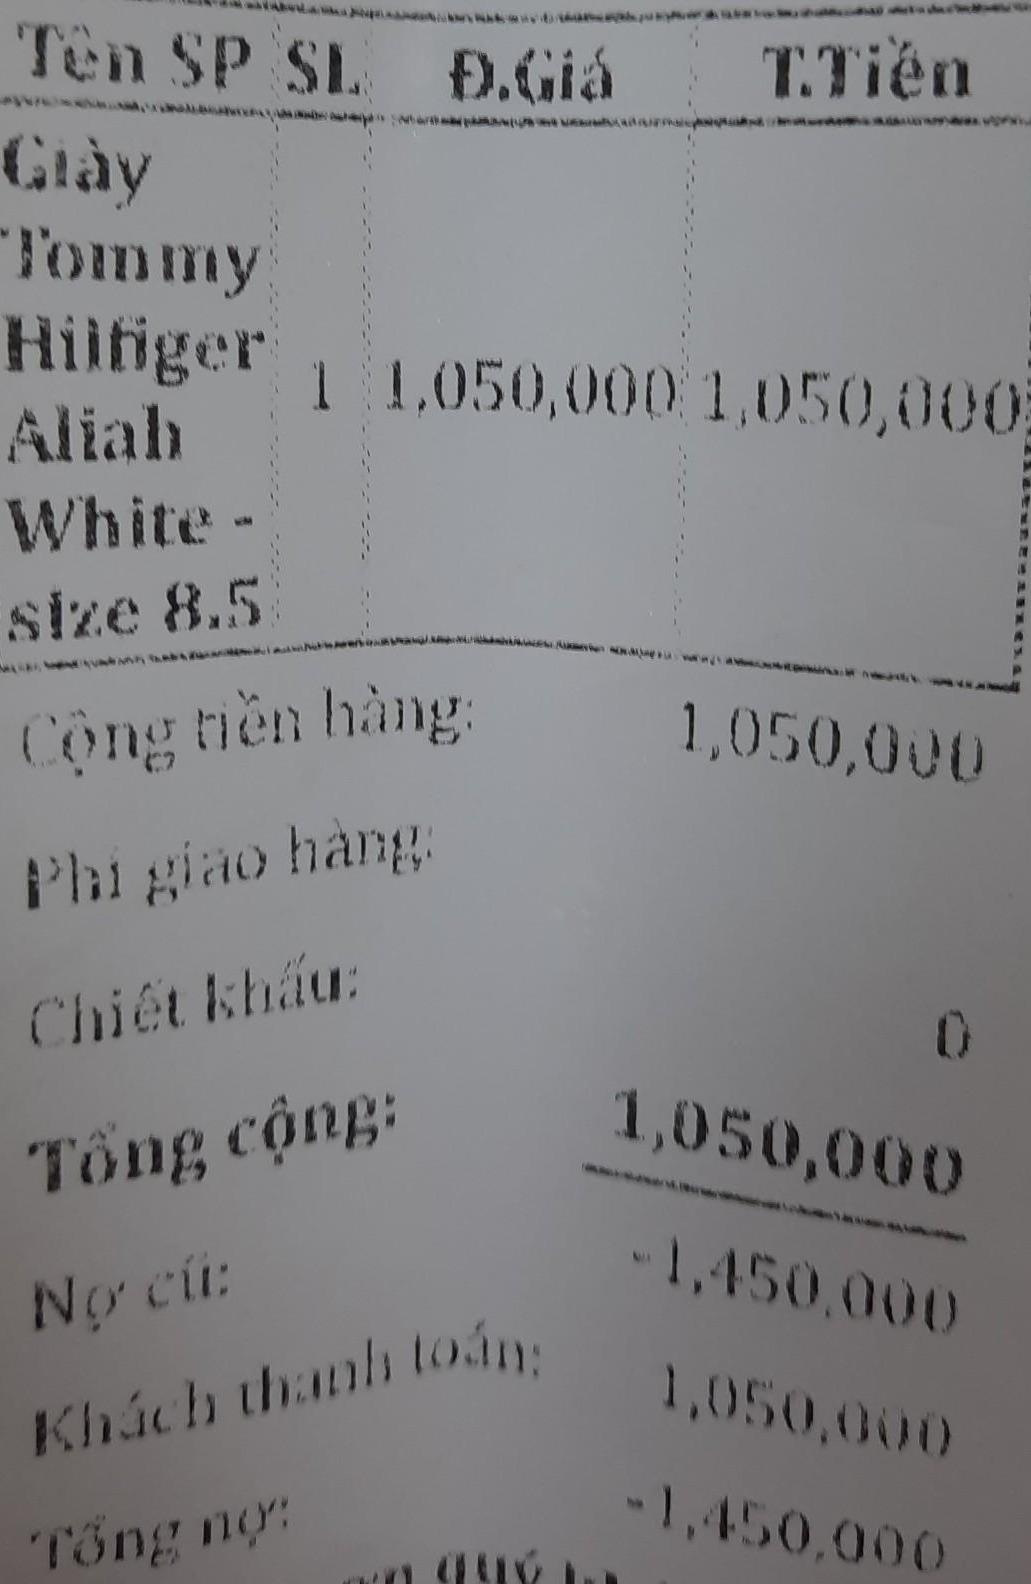
<table>
<tr>
<th>Tên SP</th>
<th>SL</th>
<th>Đ.Giá</th>
<th>T.Tiền</th>
</tr>
<tr>
<td>Giày Tommy Hilfiger Aliah White - size 8.5</td>
<td>1</td>
<td>1,050,000</td>
<td>1,050,000</td>
</tr>
</table>

Cộng tiền hàng: 1,050,000
Phi giao hàng:
Chiết khấu: 0
Tổng cộng: 1,050,000
Nợ cũ: -1,450,000
Khách thanh toán: 1,050,000
Tổng nợ: -1,450,000